Question: What was observed in the imaging?
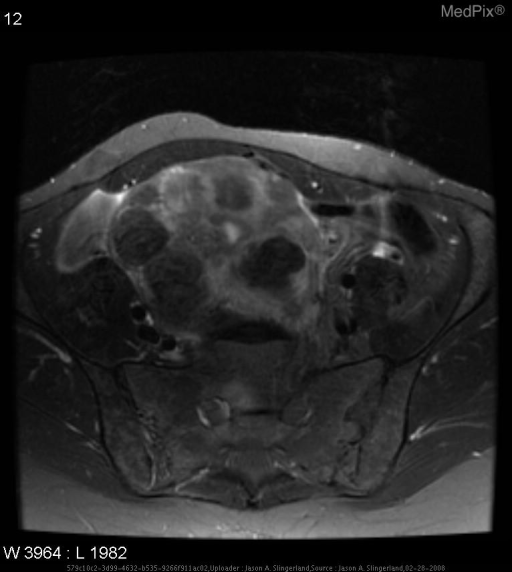
Answer: The imaging shows Numerous areas of discrete low signal intensity in the muscle of the uterus and below the serosa. Uterus is irregularly enlarged. This MRI shows multiple discrete areas of low signal intensity within the uterine muscle and below the uterine serosa.  An irregularly enlarged uterus is also evident..